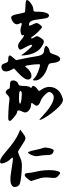
Signature of: emperor taishō